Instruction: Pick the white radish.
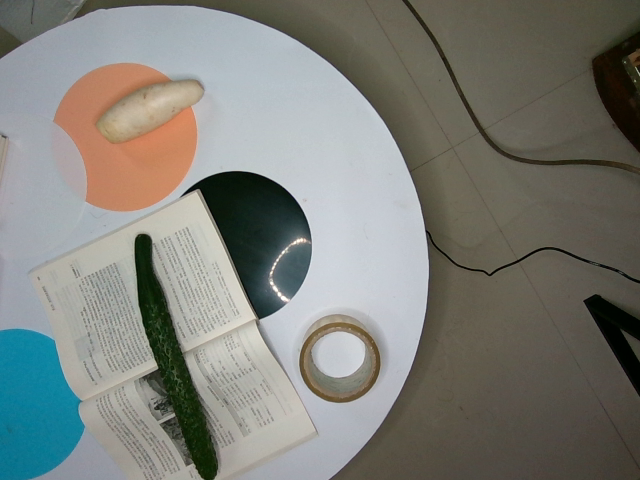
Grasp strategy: vertical